Question: What are the imaging findings?
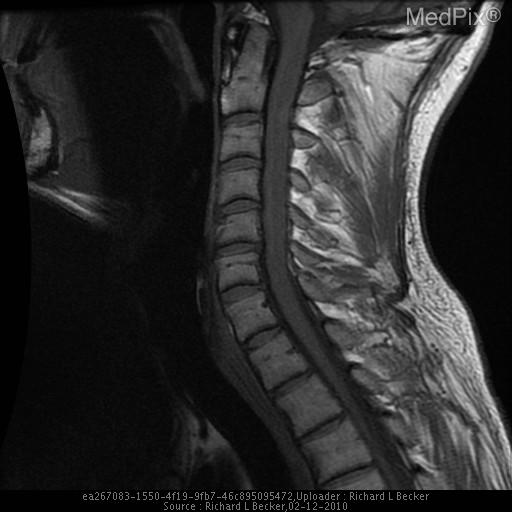
Answer: The imaging shows Focal, well-defined enhancing lesion in the posterior aspect of the cord at C2-C3, which replaces rather than displaces cord tissue.  Increased T2 signal within and thickening of the spinal cord from C1 to C5, consistent with surrounding edema. No involvement of adjacent bone or dura. Cervical spinal cord has slightly dark T1 signal and is thickened.  No apparent focal abnormality..